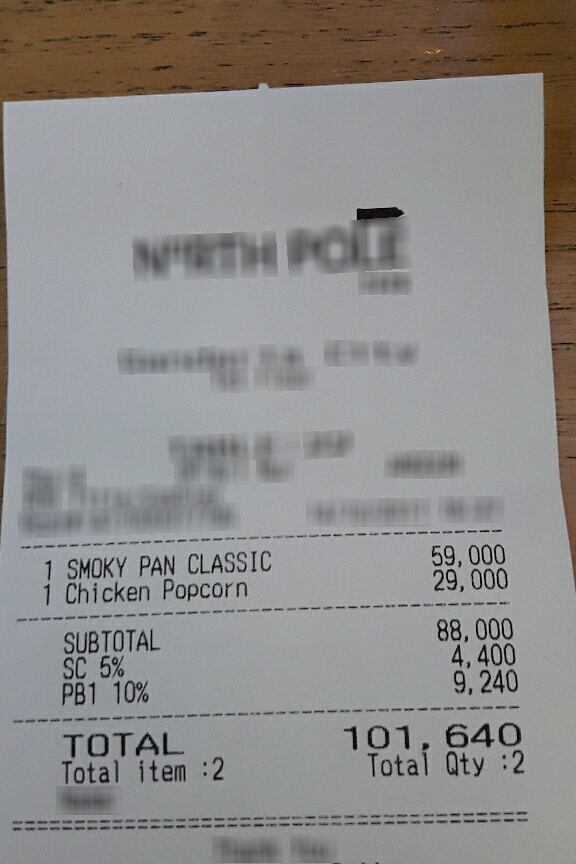
Number of items: 2
Subtotal: 88,000
Service charge: 4,400
Tax: 9,240
Total: 101,640
OCR text regions:
text: :
text: :
text: 1
text: SMOKY
text: PAN
text: CLASSIC
text: 59,000
text: 1
text: Chicken
text: Popcorn
text: 29,000
text: SUBTOTAL
text: 88,000
text: SC
text: 5%
text: 4,400
text: PB1
text: 10%
text: 9,240
text: TOTAL
text: 101,640
text: Total
text: item
text: 2
text: Total
text: Qty
text: 2